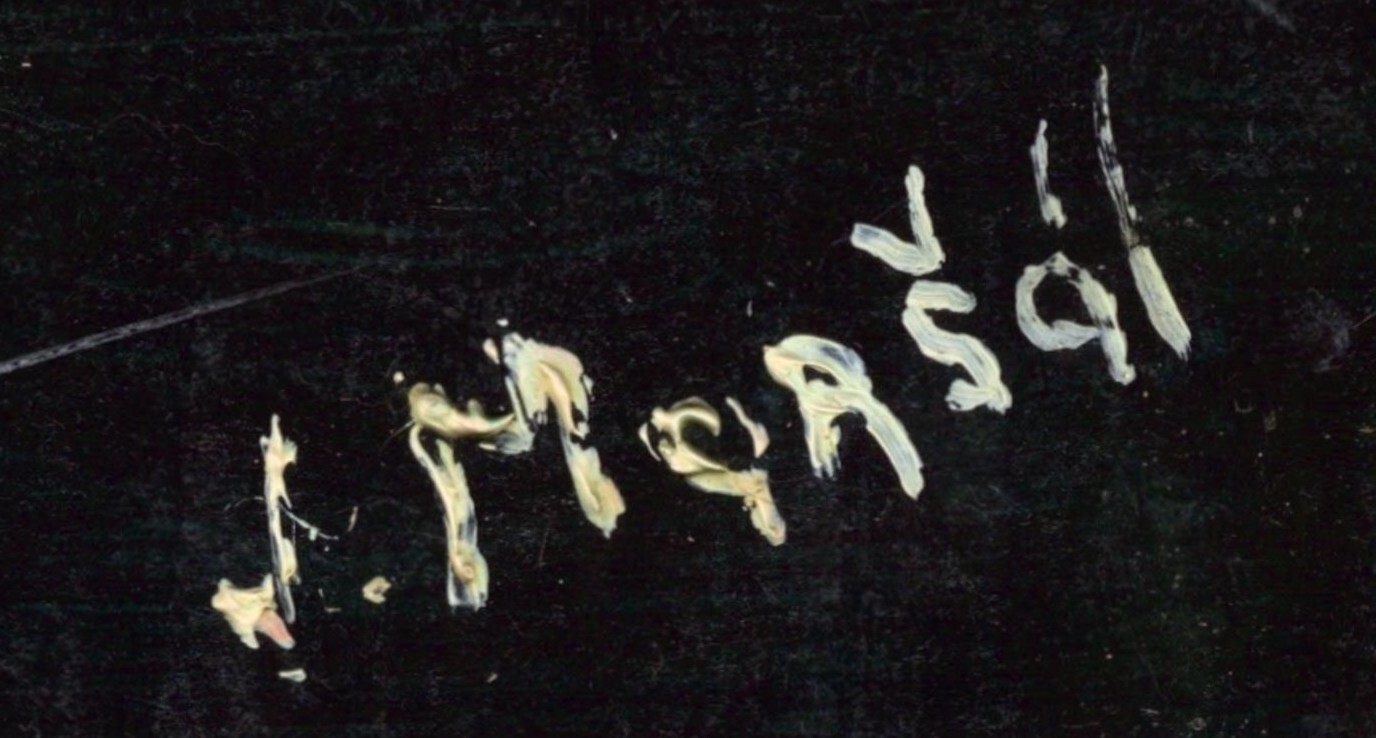
Signature of: josef maršál